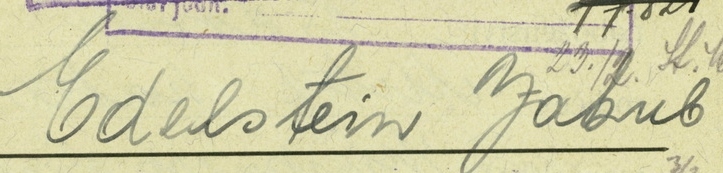
Signature of: jakob edelstein